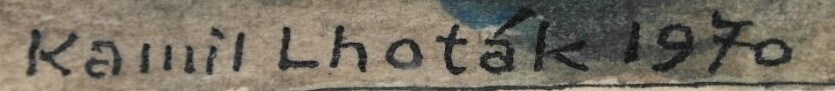
Signature of: kamil lhoták